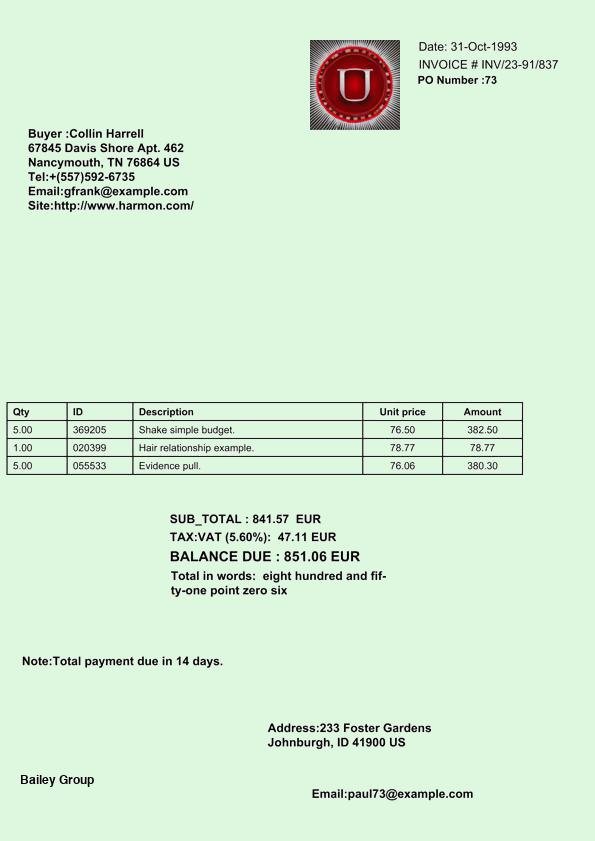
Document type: Invoice